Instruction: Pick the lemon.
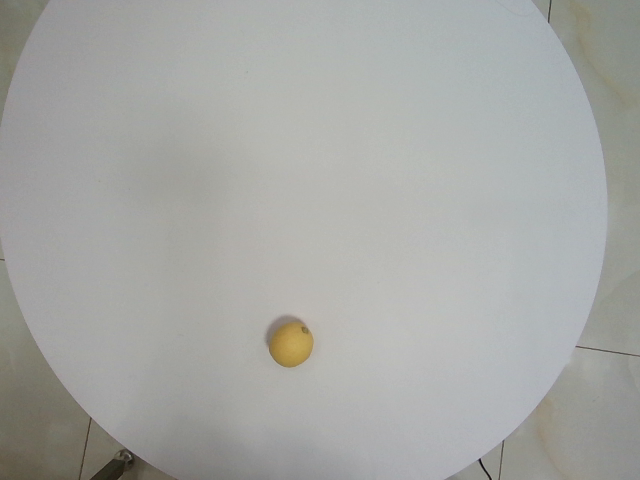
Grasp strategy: vertical